Question: What is the property identification or parcel number listed?
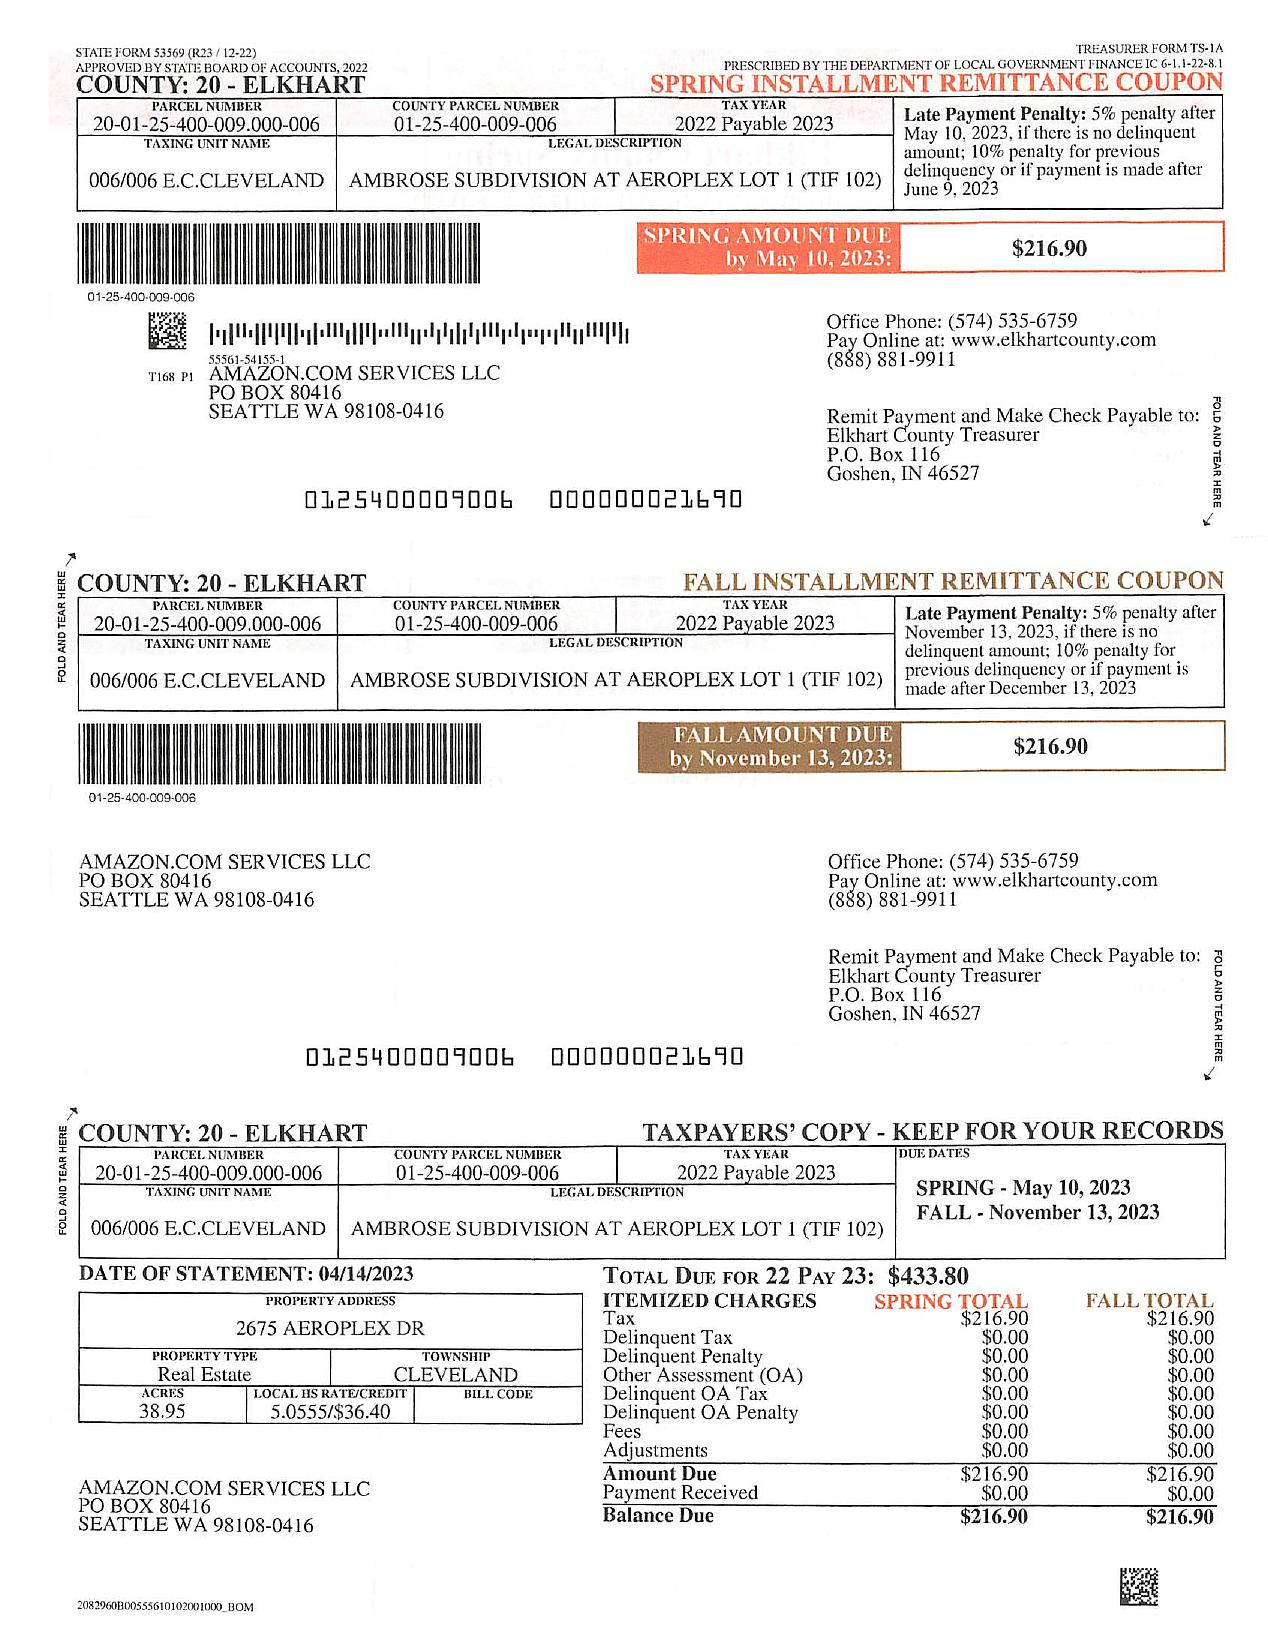
Answer: "20-01-25-400-009.000-006"